Question: Talk about the condition:
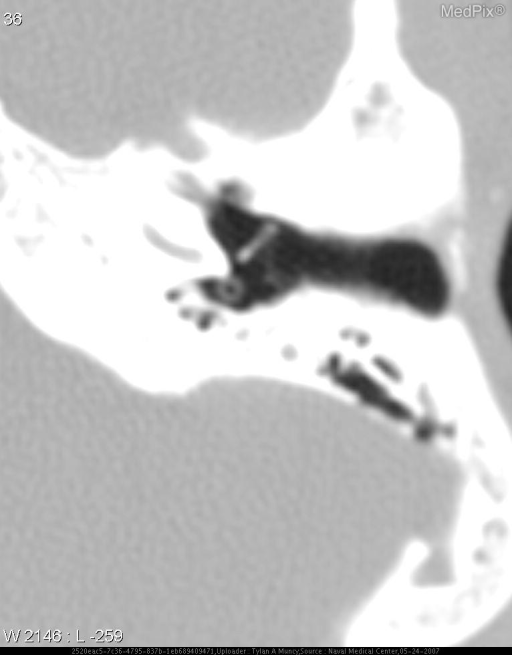
Answer: The disease is discussed as: Medial migration of tympanostomy tubes into the middle ear space is a rare complication of a common procedure.  Clear guidelines on treatment are not available.  In many cases, medial displaced tubes are removed surgically, especially if there is concern for hearing loss or other complication.  However, some medialized tubes have been left in place if hearing is not impaired and the patient is asymptomatic.